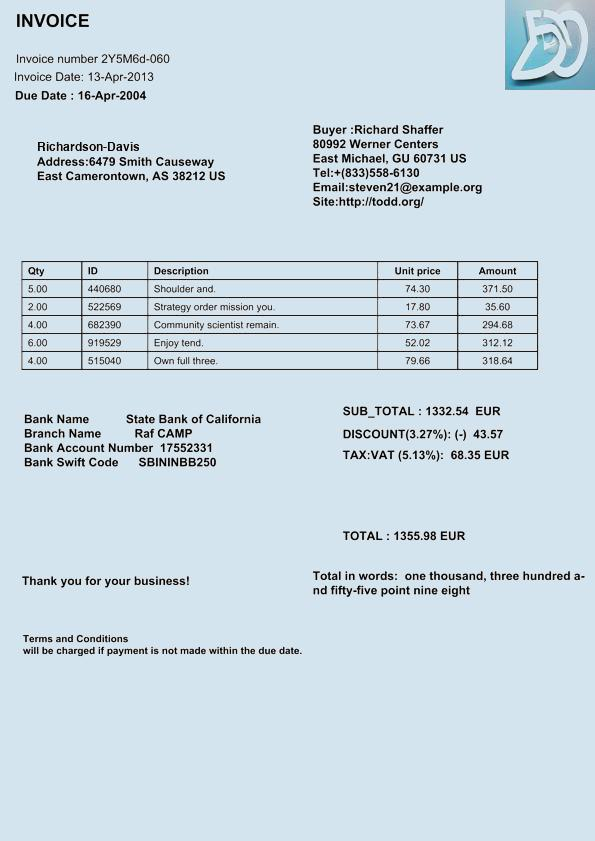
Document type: Invoice